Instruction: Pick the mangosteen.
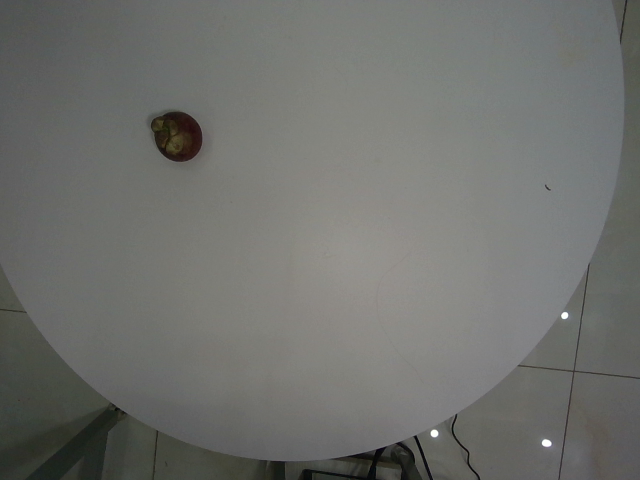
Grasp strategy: vertical